Question: What are the imaging findings?
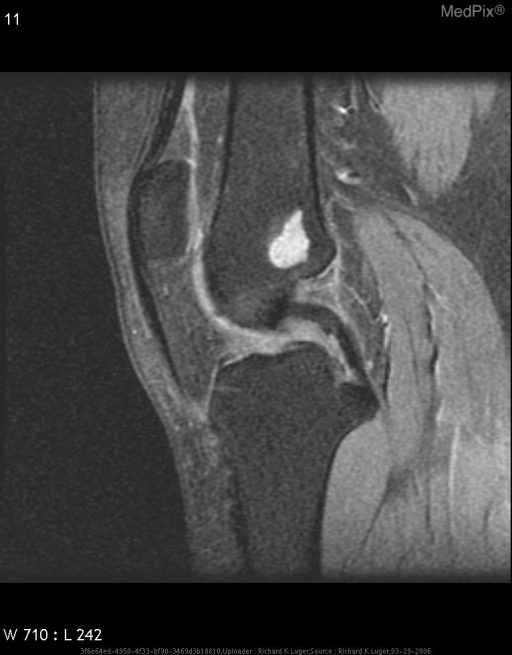
Answer: The imaging shows Radiographic images demonstrated normal anatomy.
MRI demonstrated a left MCL injury
Incidental finding on MRI demonstrated a 13x18mm mass located centrally in the left distal femoral metaphysis. It had distinct borders, did not extend to cortical bone, and was well circumscribed. There were no calcifications noted. 13x18mm lobulated mass.